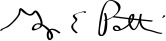
Signature of: george pataki